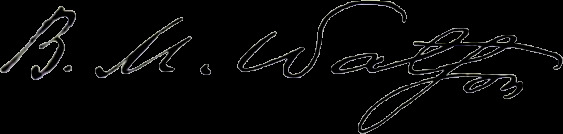
Signature of: benjamin marston watson